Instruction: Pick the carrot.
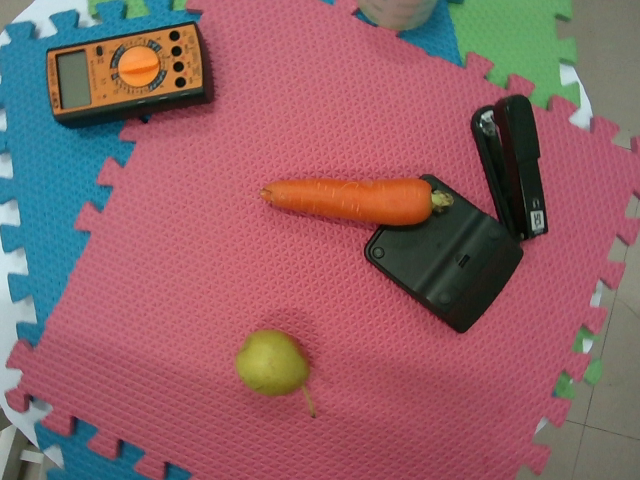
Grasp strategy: vertical